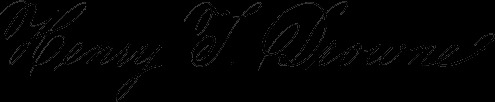
Signature of: henry t drowne